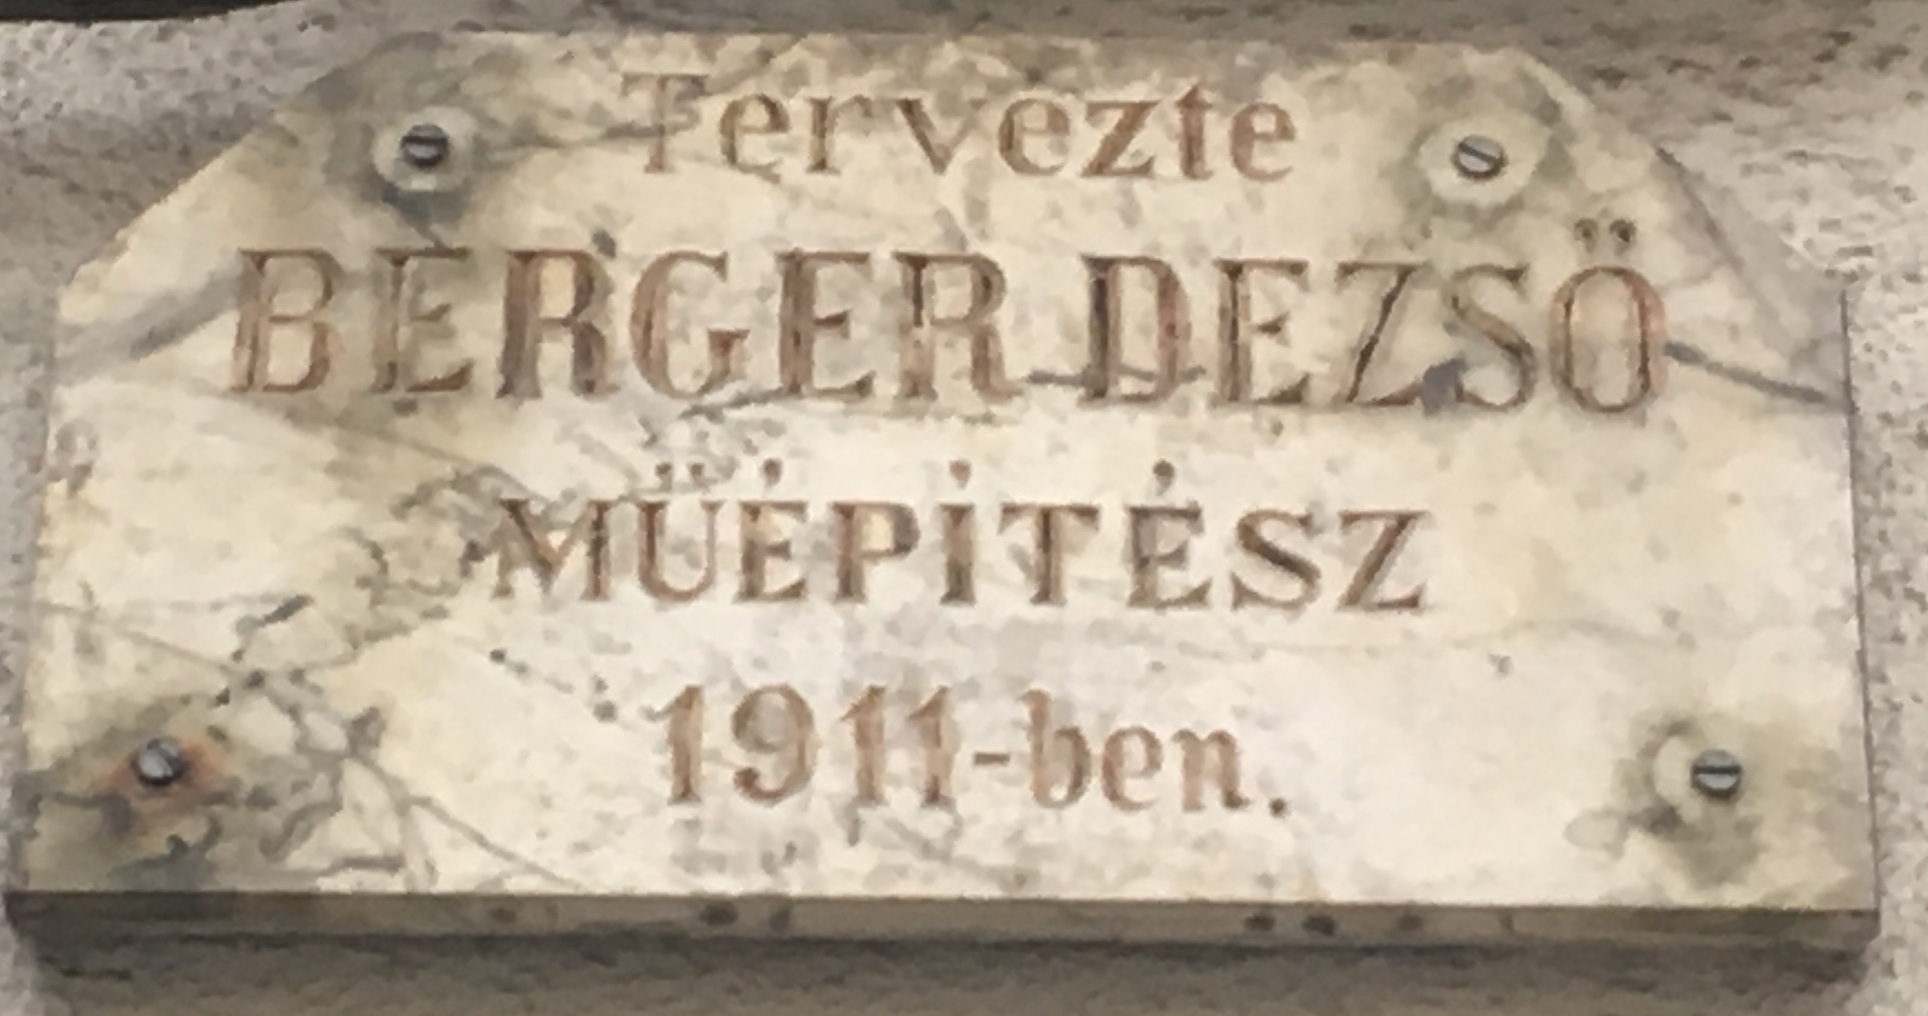
Signature of: dezső berger